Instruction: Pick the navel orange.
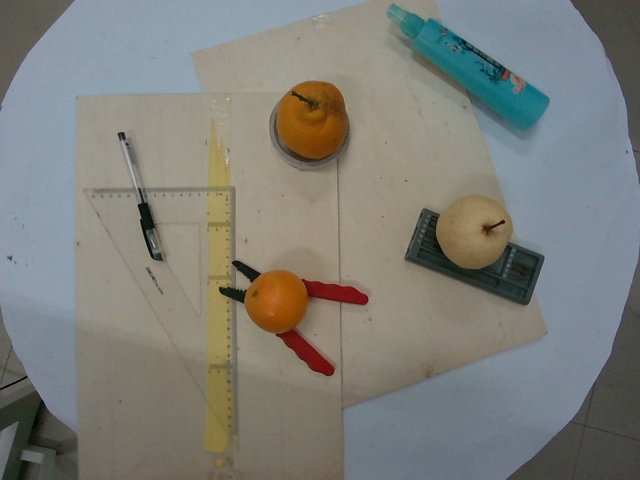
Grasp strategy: vertical